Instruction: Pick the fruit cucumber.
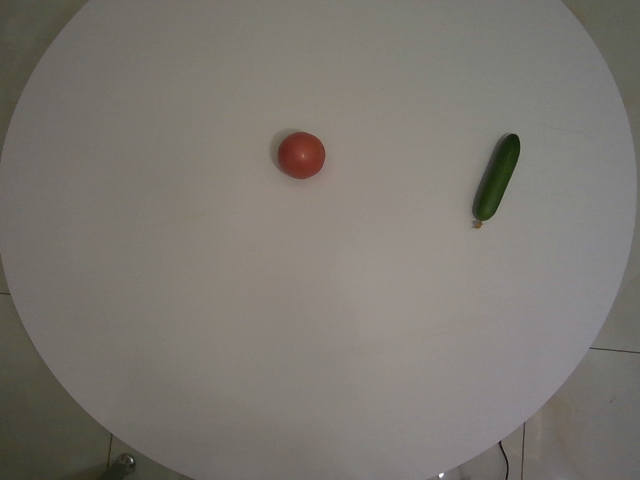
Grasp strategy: vertical